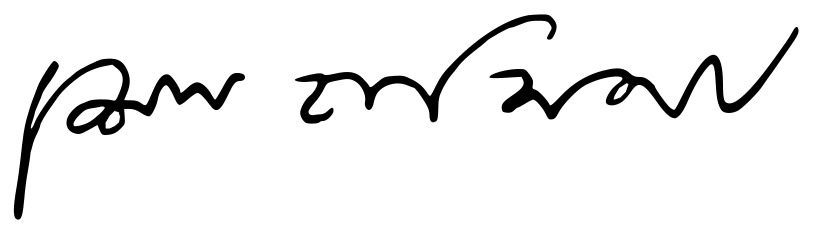
Signature of: sheikh hasina